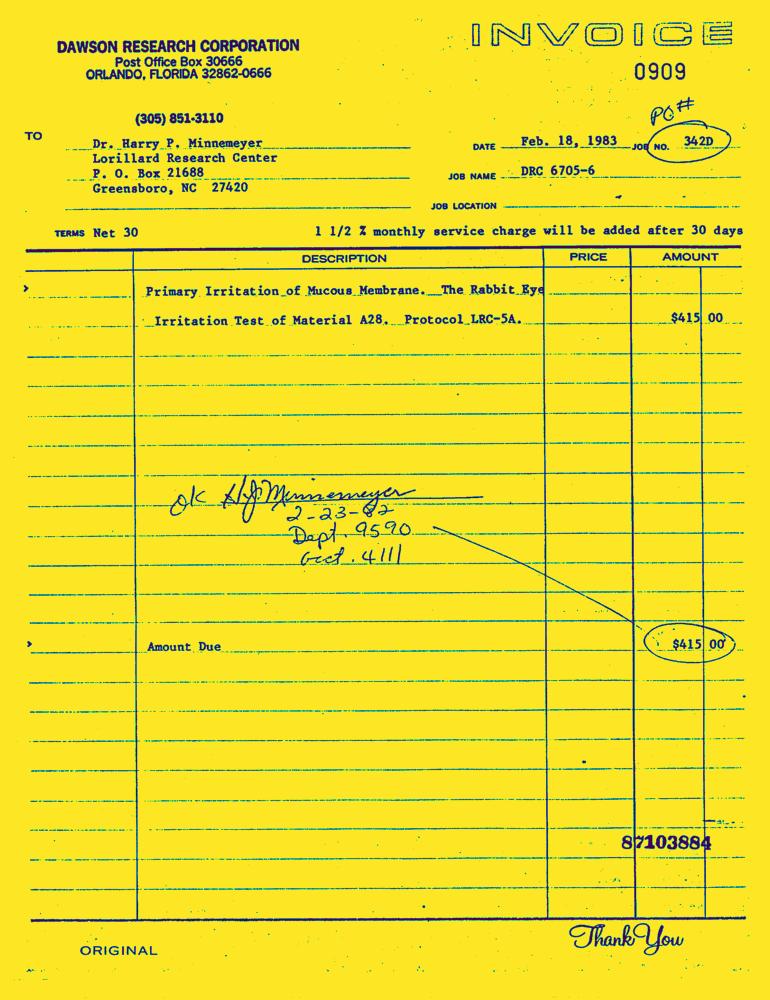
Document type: Invoice-Doc